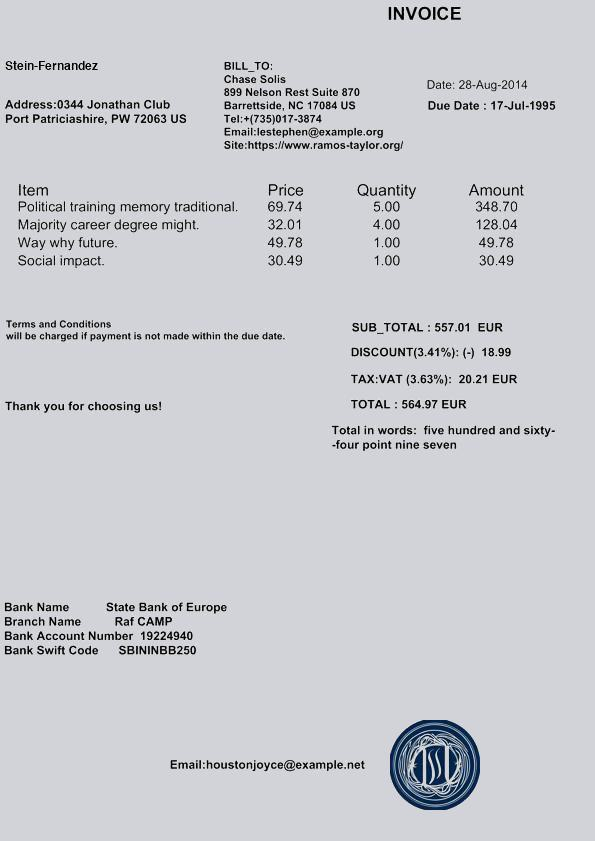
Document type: Invoice